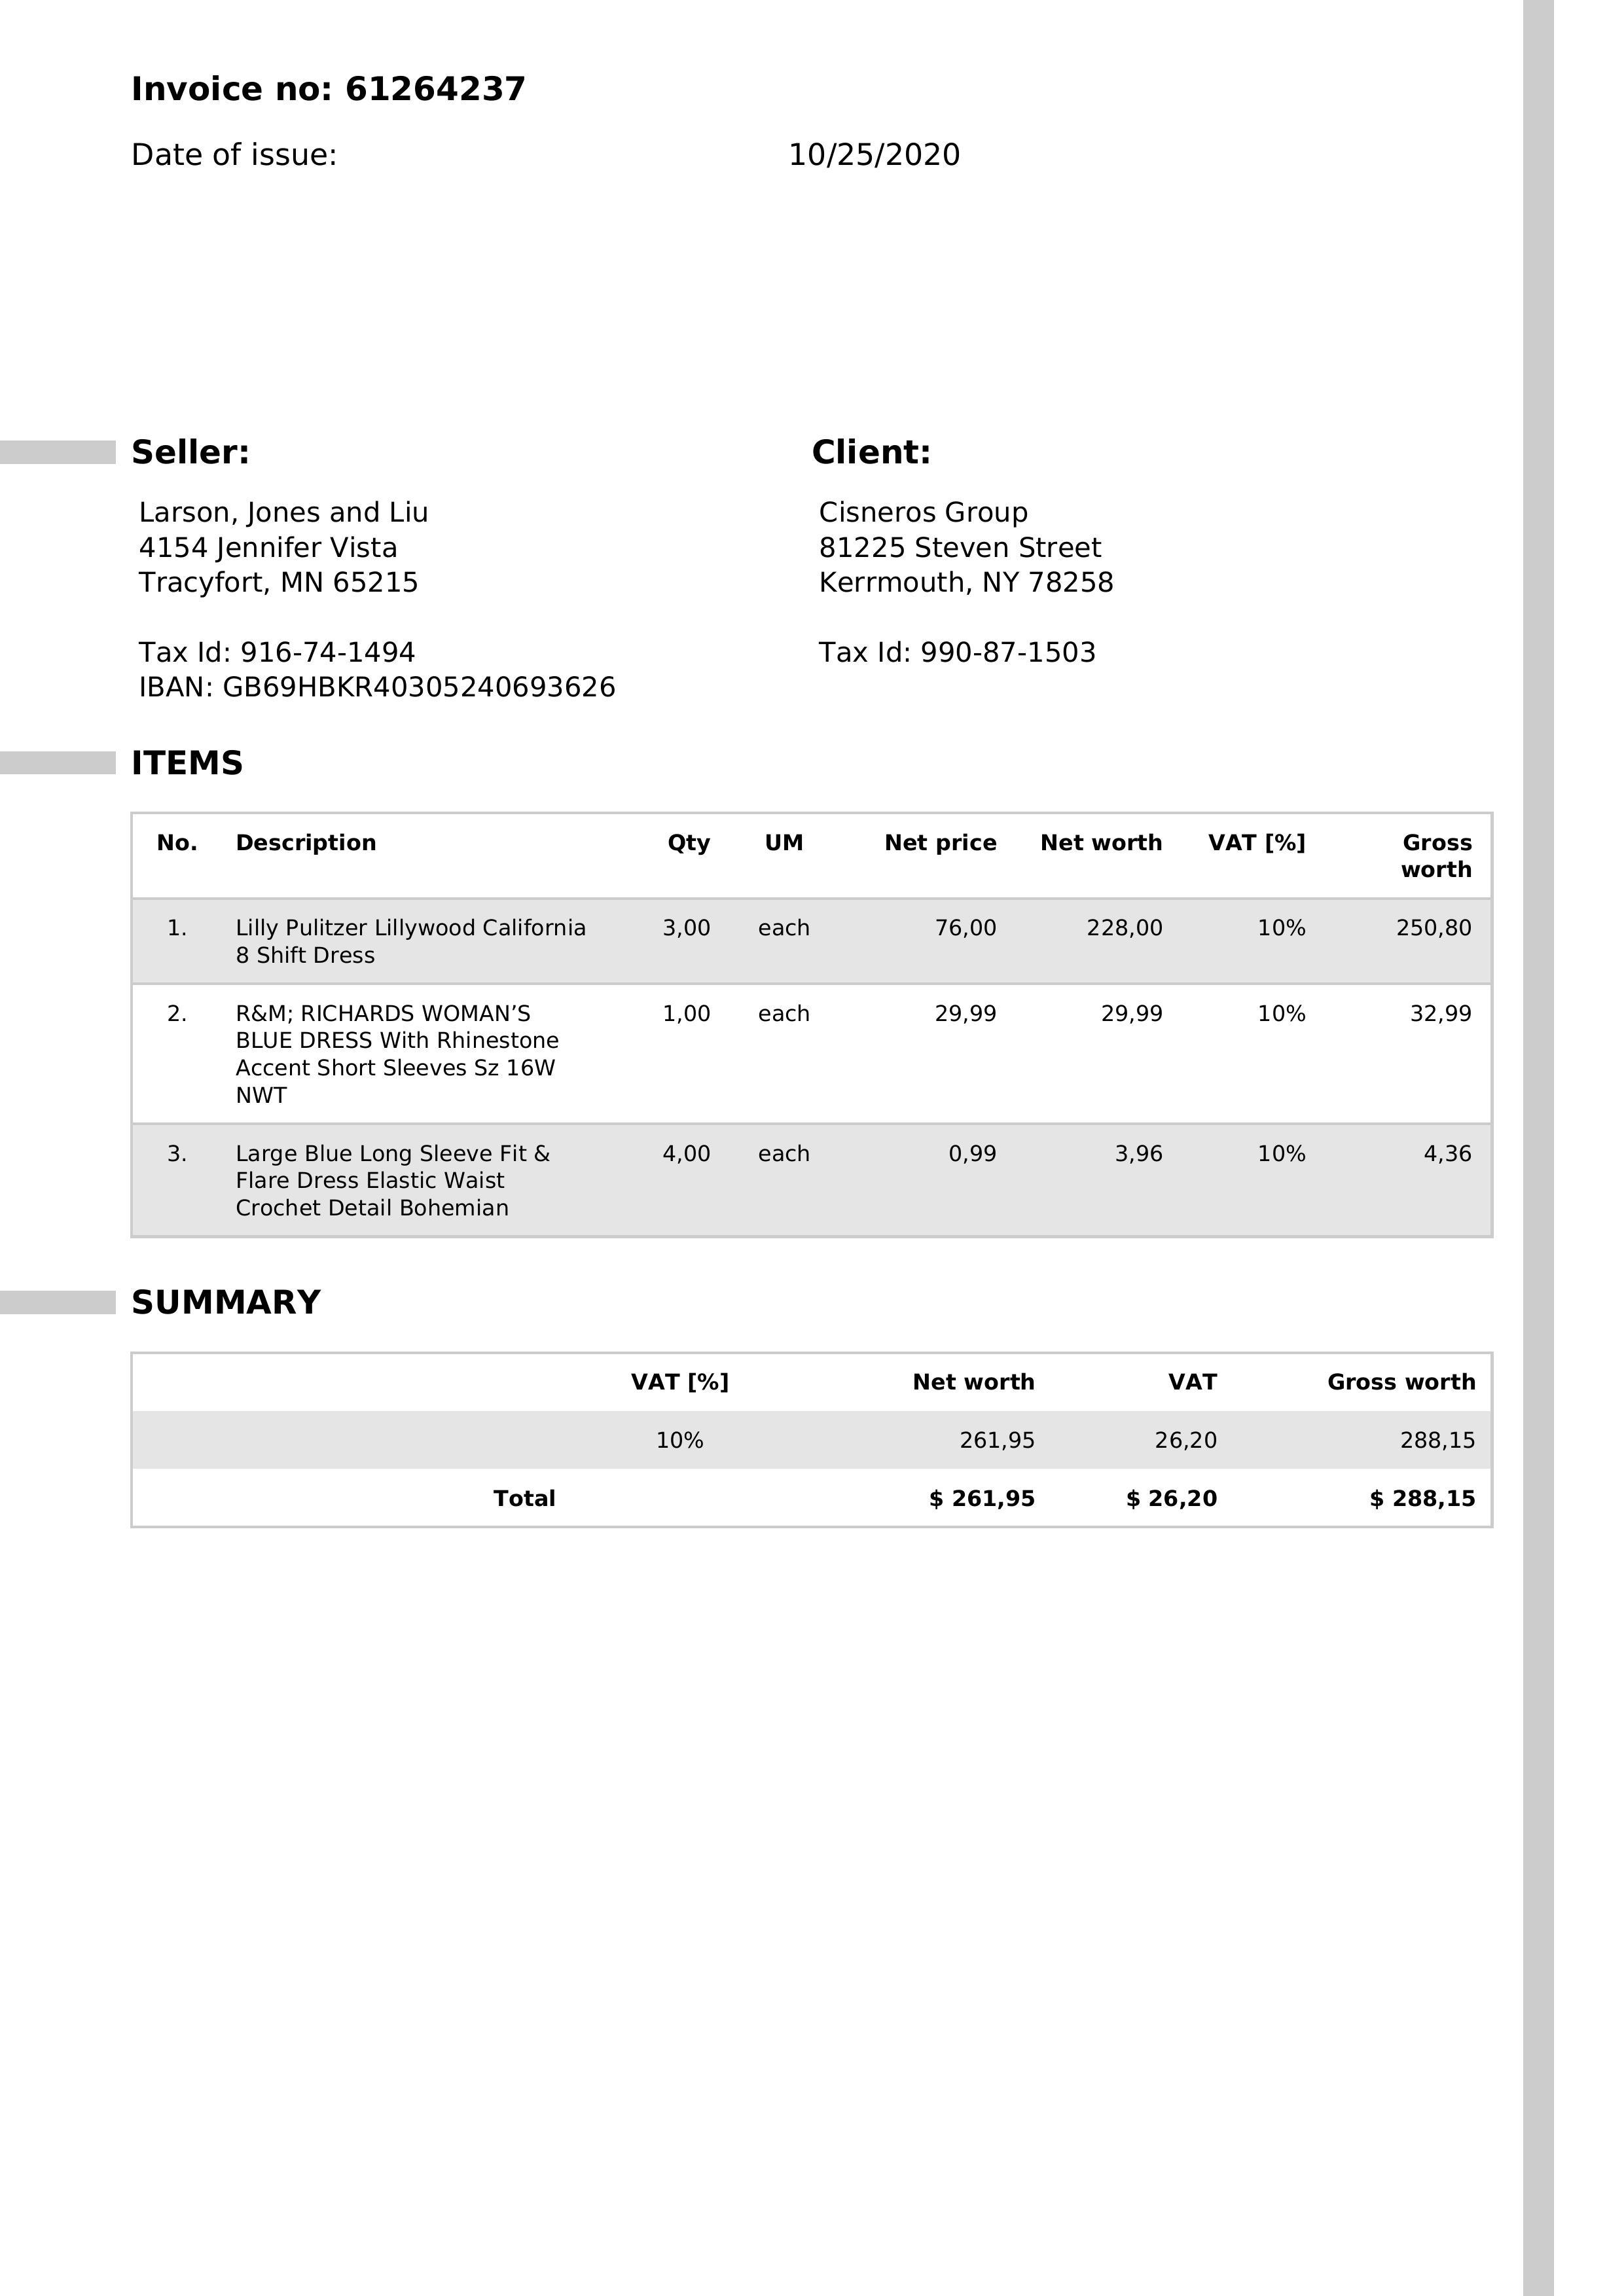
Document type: Invoice